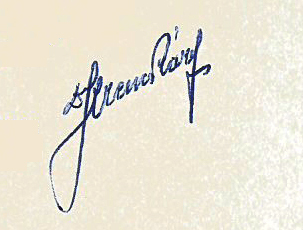
Signature of: károly ferencz